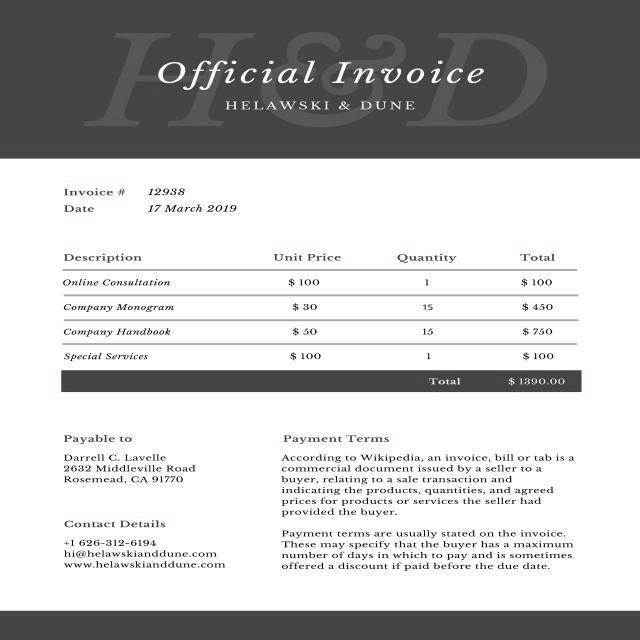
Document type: Invoice